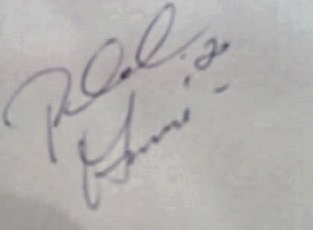
Signature of: martin procházka